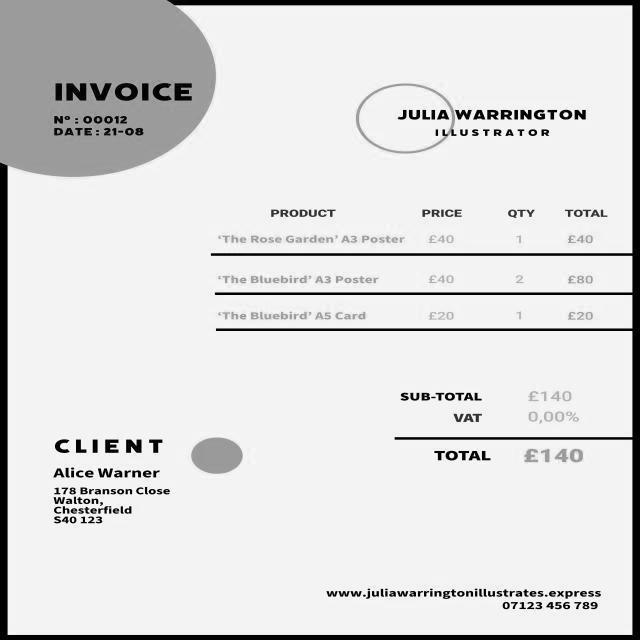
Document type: Invoice